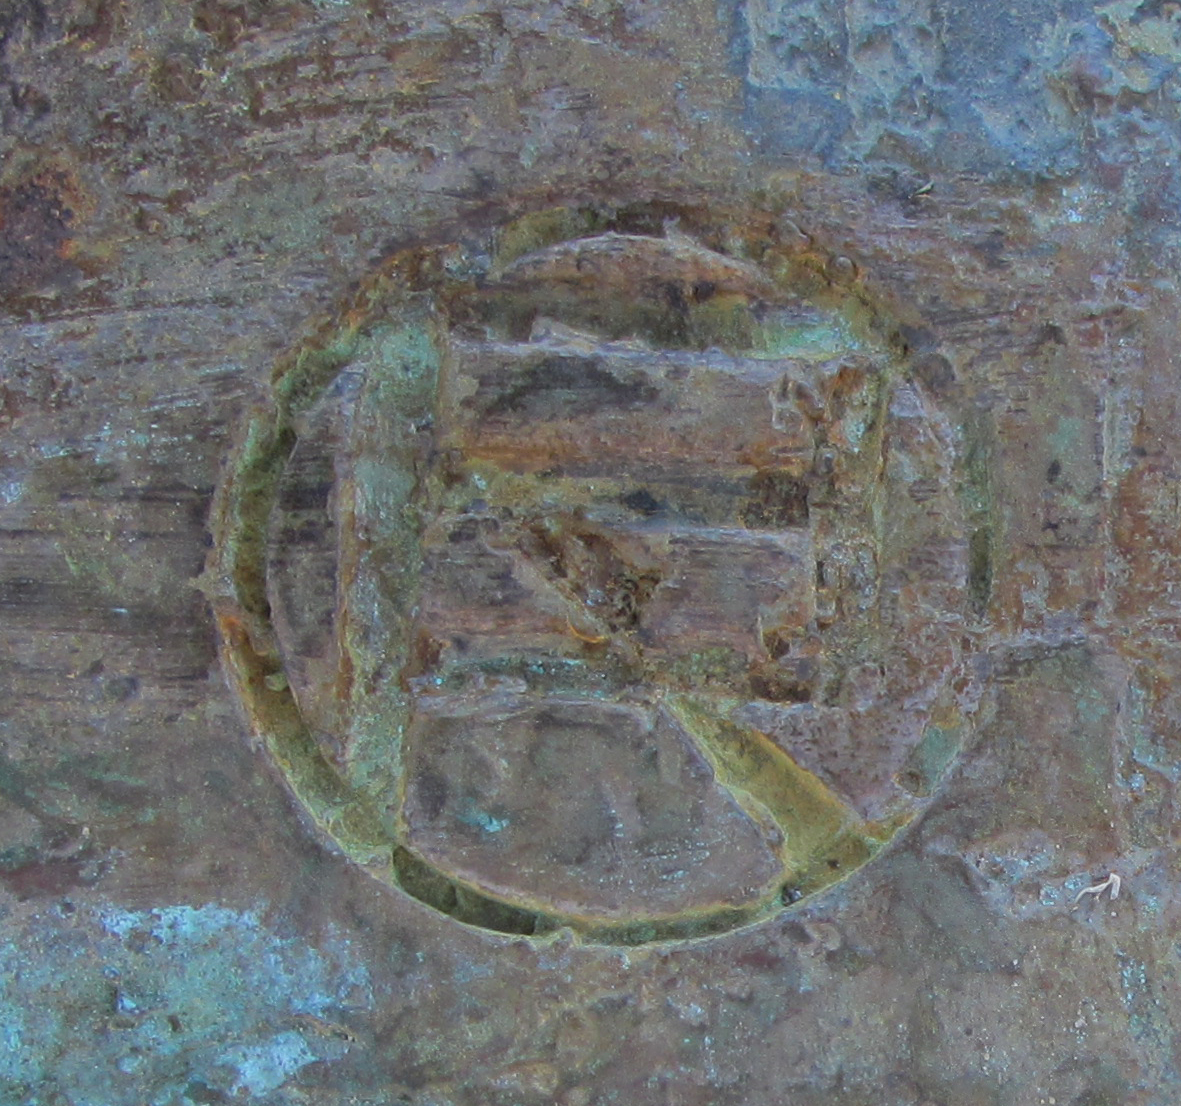
Signature of: roel bendijk